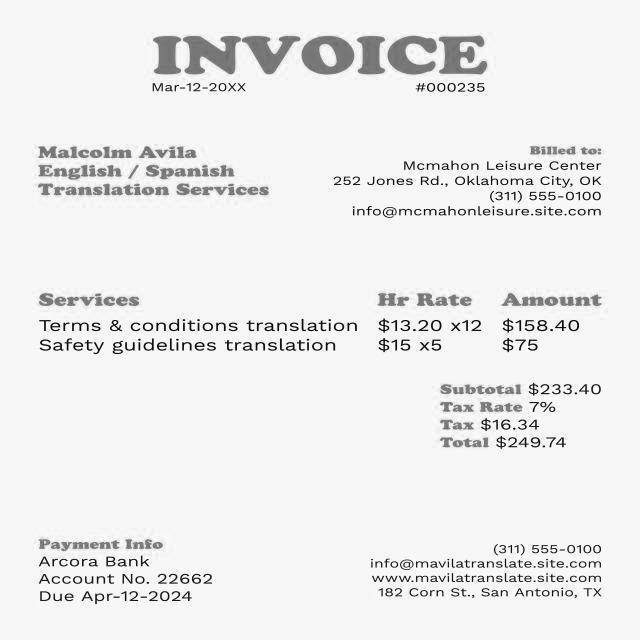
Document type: Invoice